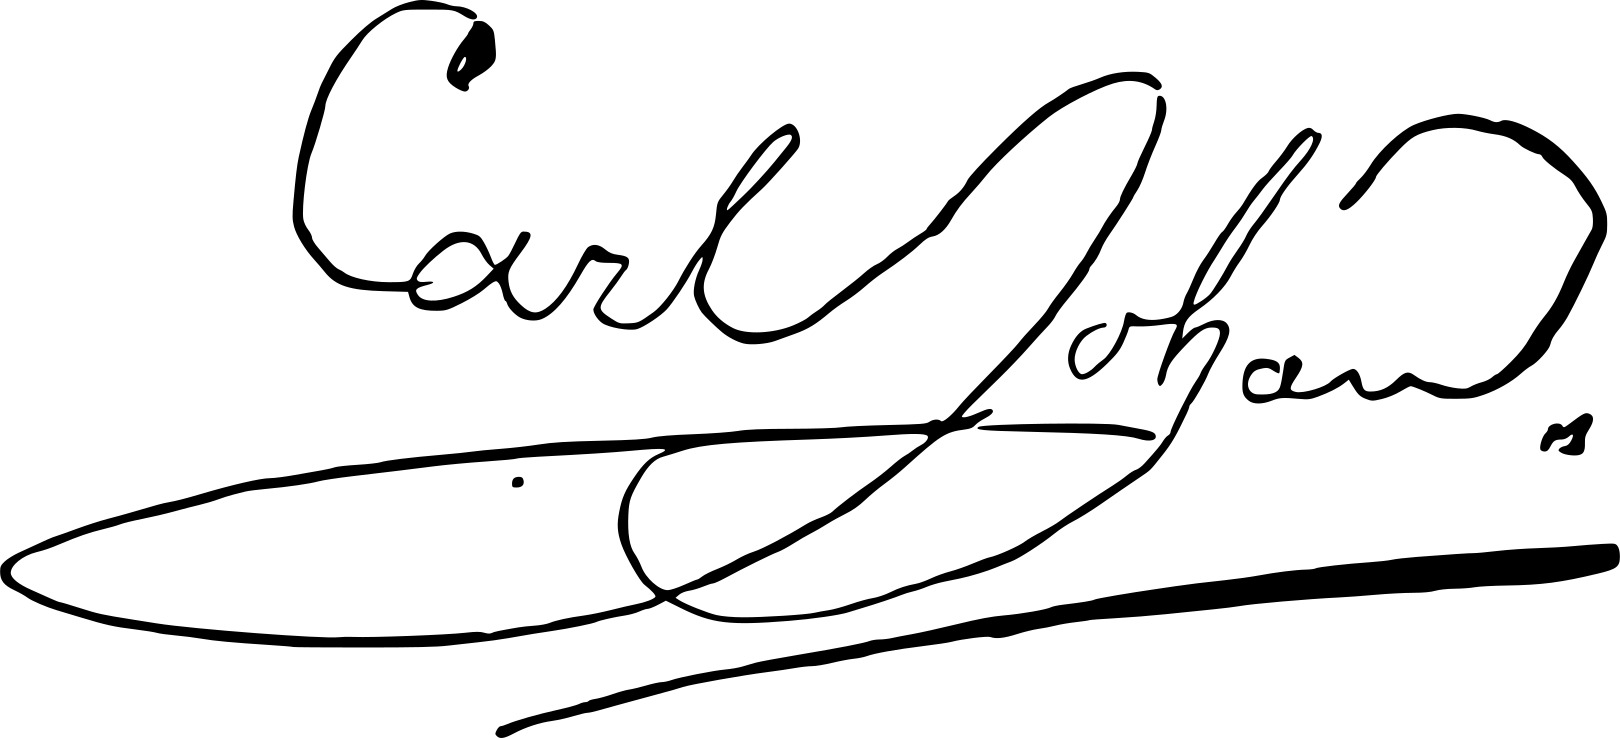
Signature of: charles xiv john of sweden